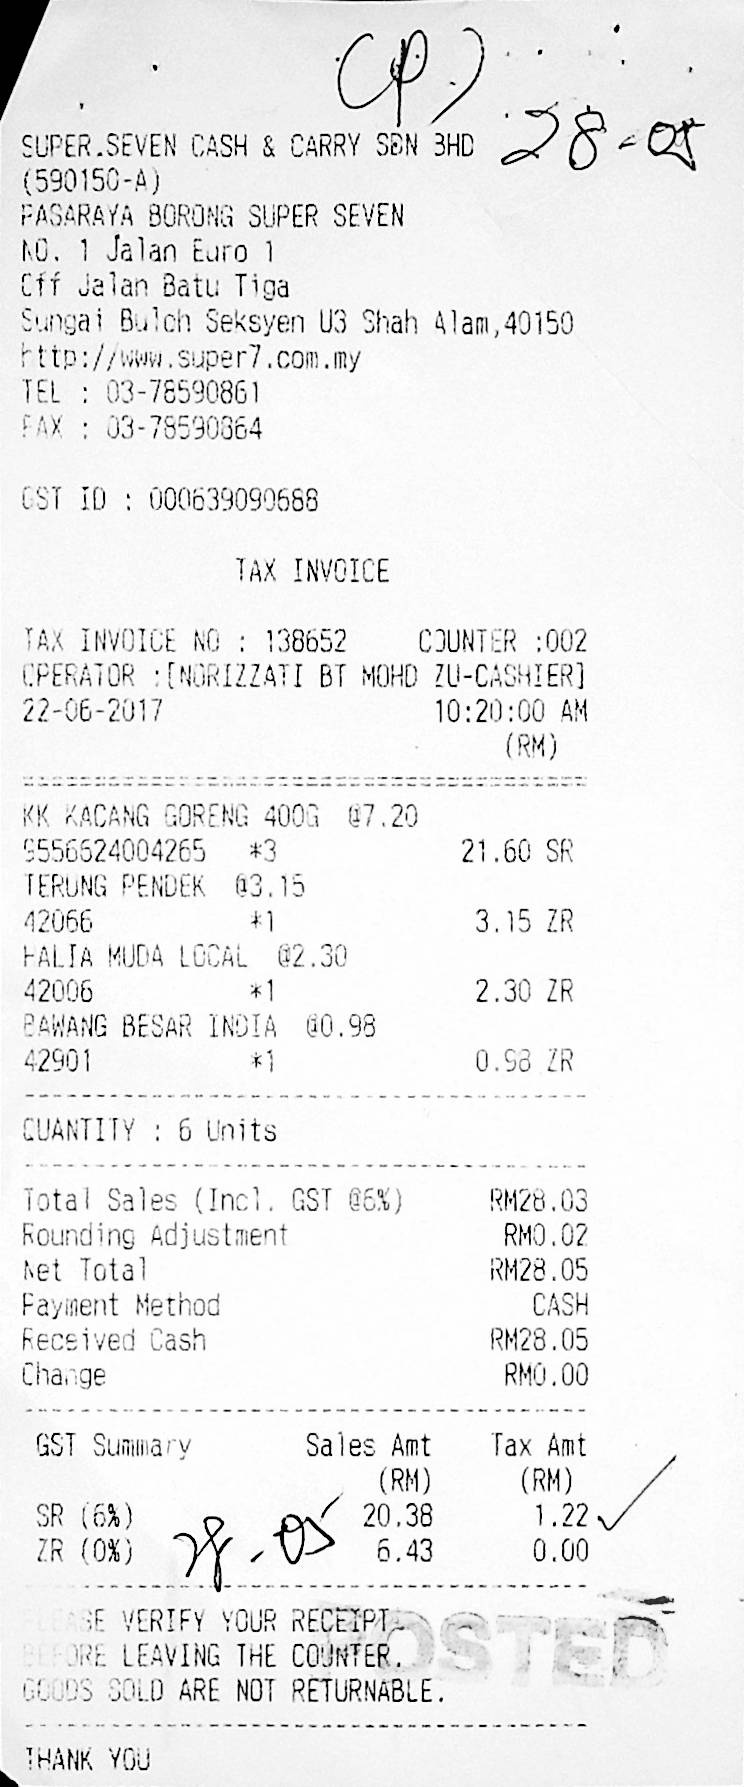
SUPER.SEVEN CASH & CARRY SDN BHD
(590150-A)
PASARAYA BORONG SUPER SEVEN
NO. 1 JALAN EURO 1
OFF JALAN BATU TIGA
SUNGAI BULOH SEKSYEN U3 SHAH ALAM,40150
HTTP://WWW.SUPER7.COM.MY
TEL : 03-78590861
FAX : 03-78590864
GST ID : 000639090688
TAX INVOICE
TAX INVOICE NO : 138652
COUNTER :002
OPERATOR :[NORIZZATI BT MOHD ZU-CASHIER]
22-06-2017
10:20:00 AM
(RM)
KK KACANG GORENG 400G @7.20
9556624004265
*3
21.60 SR
TERUNG PENDEK @3.15
42066
*1
3.15 ZR
HALIA MUDA LOCAL @2.30
42006
*1
2.30 ZR
BAWANG BESAR INDIA @0.98
42901
*1
0.98 ZR
QUANTITY : 6 UNITS
TOTAL SALES (INCL. GST @6%)
RM28.03
ROUNDING ADJUSTMENT
RM0.02
NET TOTAL
RM28.05
PAYMENT METHOD
CASH
RECEIVED CASH
RM28.05
CHANGE
RM0.00
GST SUMMARY
SALES AMT
TAX AMT
(RM)
(RM)
SR (6%)
20.38
1.22
ZR (0%)
6.43
0.00
PLEASE VERIFY YOUR RECEIPT
BEFORE LEAVING THE COUNTER.
GOODS SOLD ARE NOT RETURNABLE.
THANK YOU
POSTED